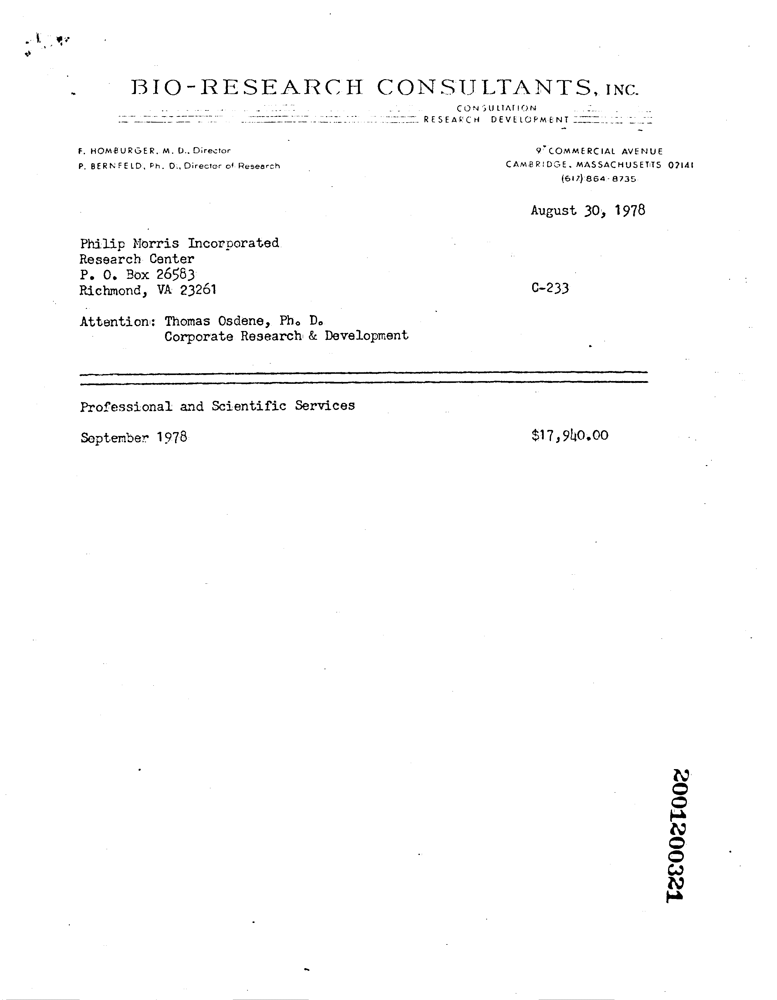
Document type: Invoice